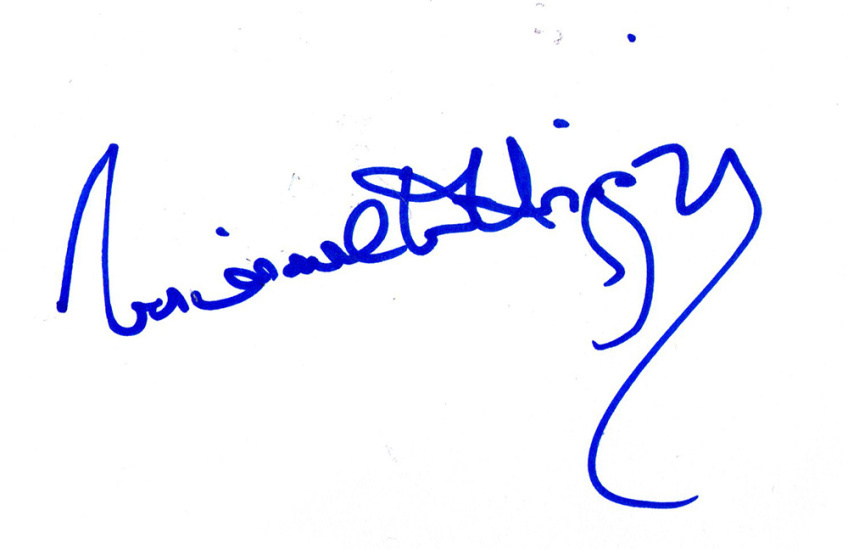
Signature of: michael d higgins